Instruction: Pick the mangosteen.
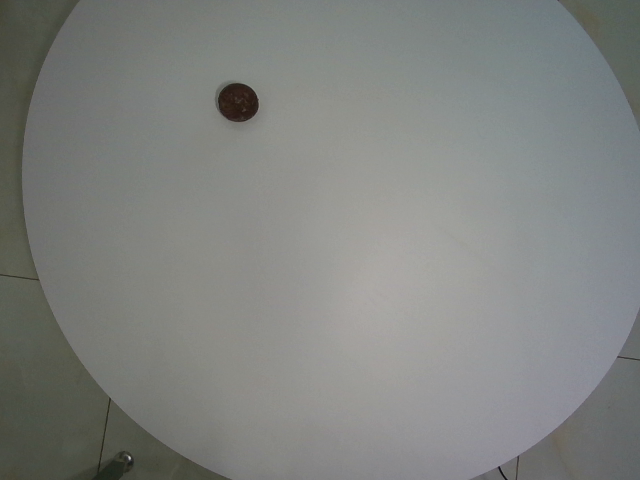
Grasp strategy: vertical